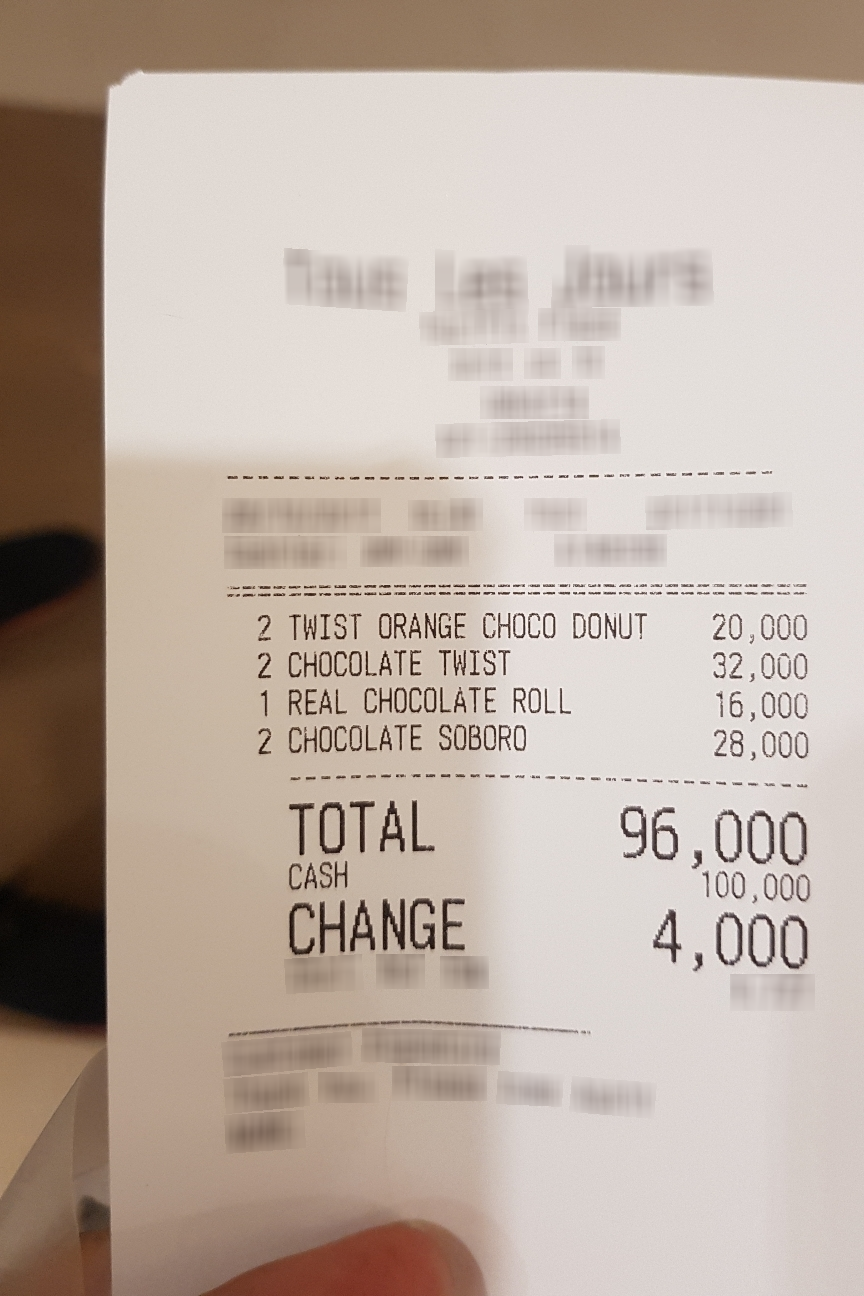
Number of items: 4
Total: 96,000
OCR text regions:
text: TOTAL
text: 96,000
text: CASH
text: 100,000
text: CHANGE
text: 4,000
text: 2
text: TWIST
text: ORANGE
text: CHOCO
text: DONUT
text: 20,000
text: 2
text: CHOCOLATE
text: TWIST
text: 32,000
text: 1
text: REAL
text: CHOCOLATE
text: ROLL
text: 16,000
text: 2
text: CHOCOLATE
text: SOBORO
text: 28,000